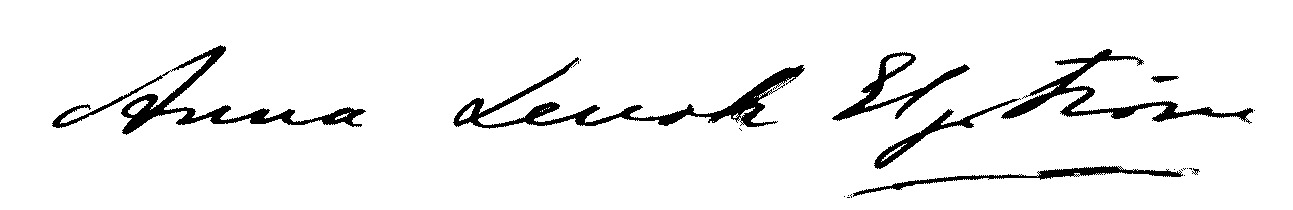
Signature of: anna lenah elgström